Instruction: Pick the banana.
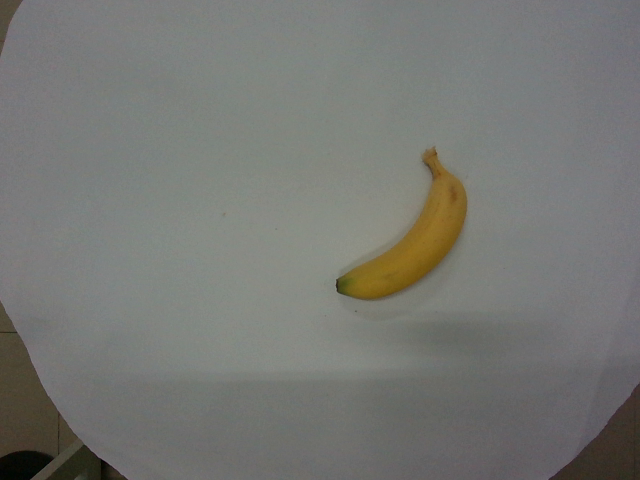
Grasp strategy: vertical